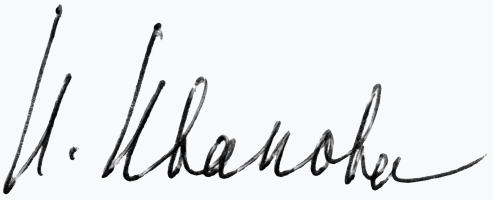
Signature of: iriva ivanova